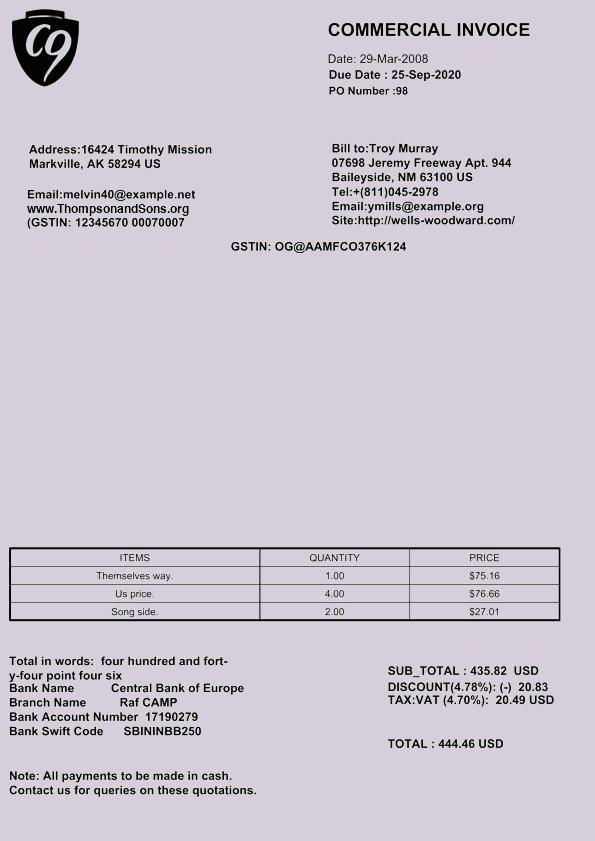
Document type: Invoice